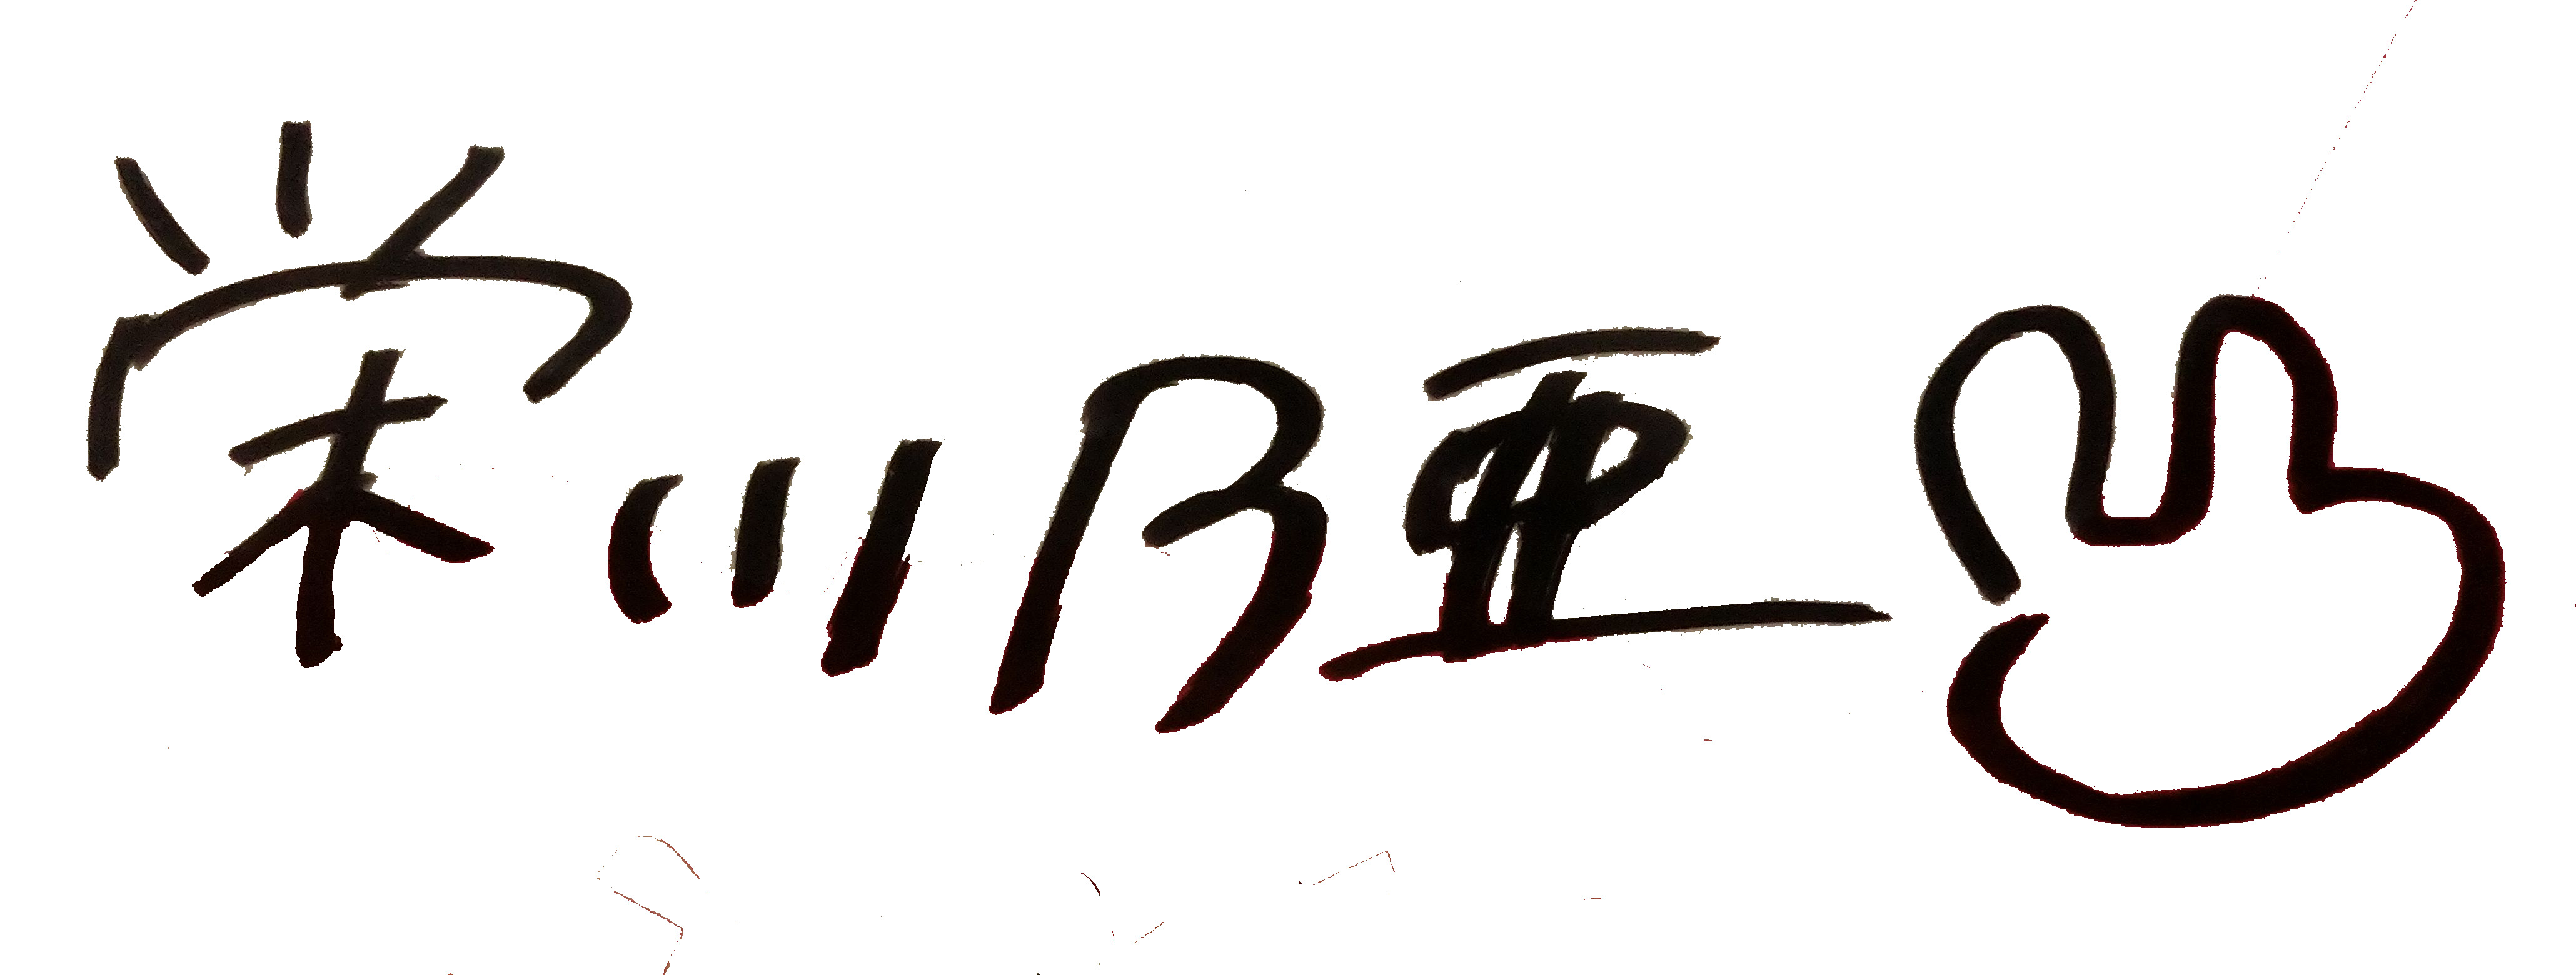
Signature of: noa eikawa